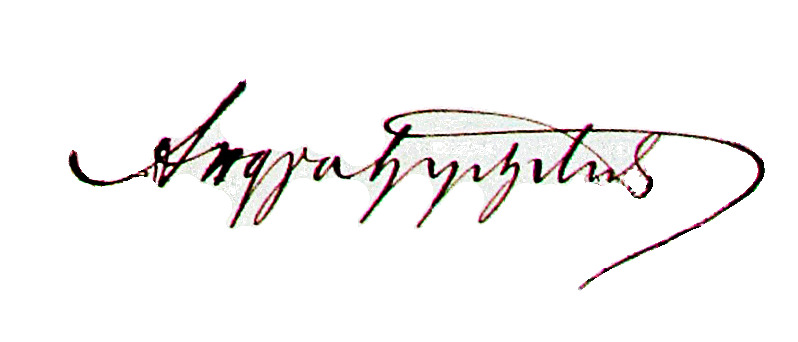
Signature of: q25460107